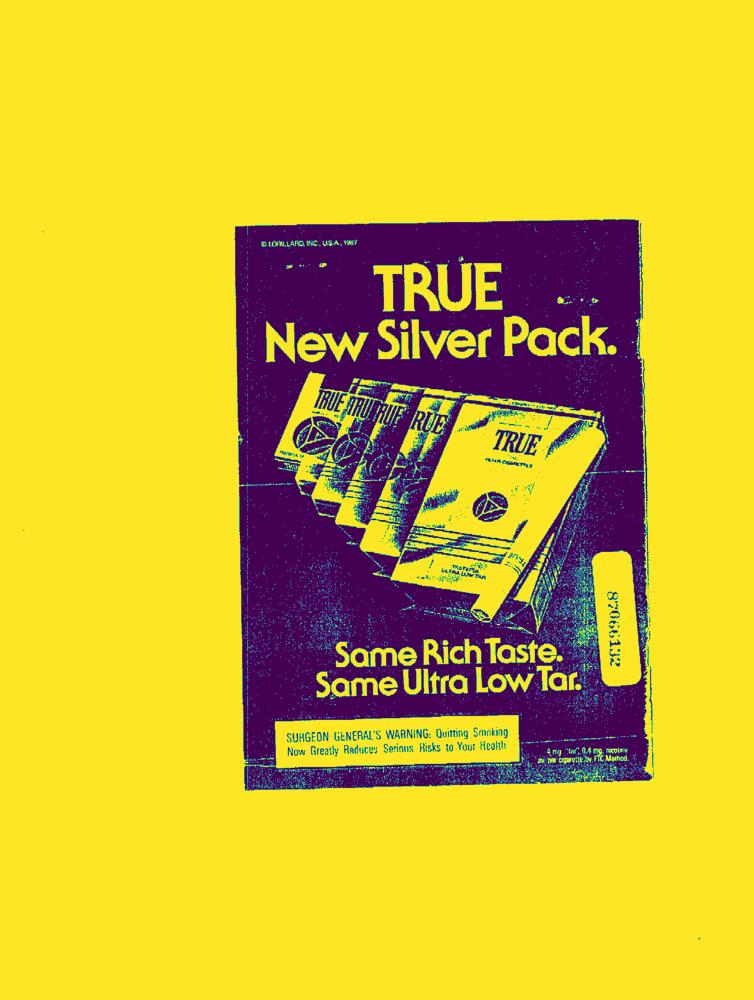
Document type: AD